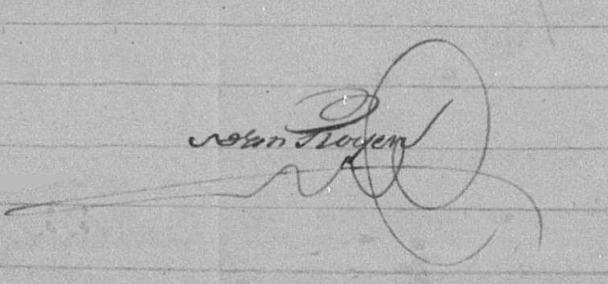
Signature of: stephanus van royen